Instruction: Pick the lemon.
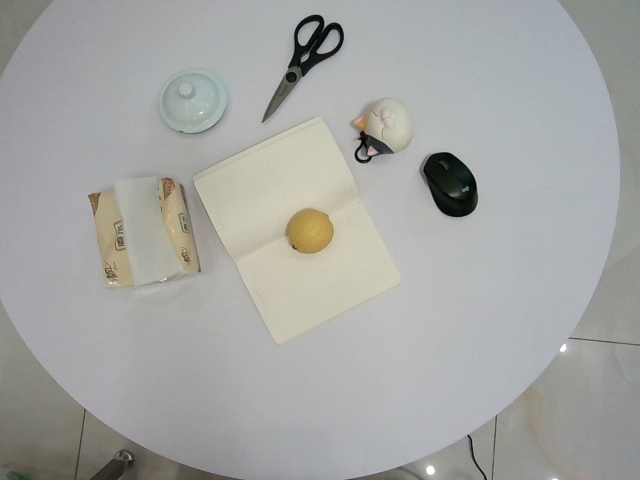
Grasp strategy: vertical